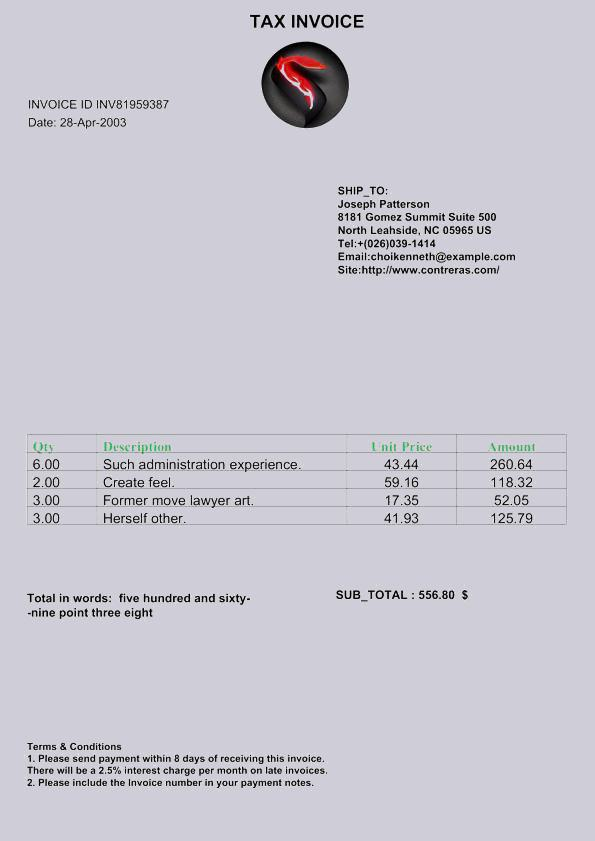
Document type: Invoice